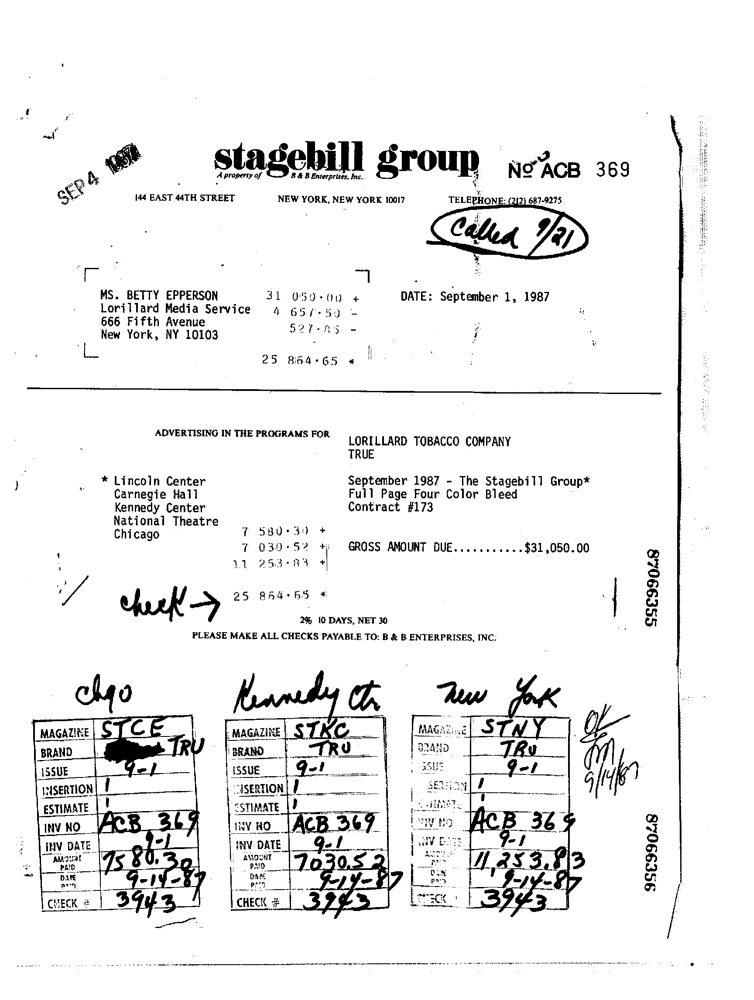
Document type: Invoice